Can you pull out the amount in words, numerical amount, payee's name, date of the cheque, and the bank's name from the image?
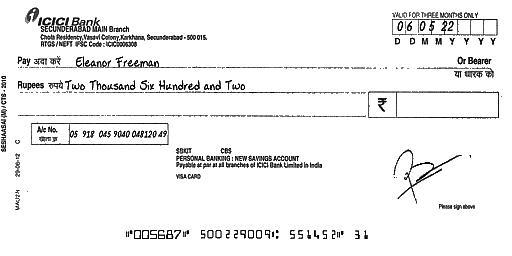
amt_in_words: Two Thousand Six Hundred and Two
amt_in_figures:
payee_name: Eleanor Freeman
bank_name: ICICI Bank
cheque_date: 06/05/22